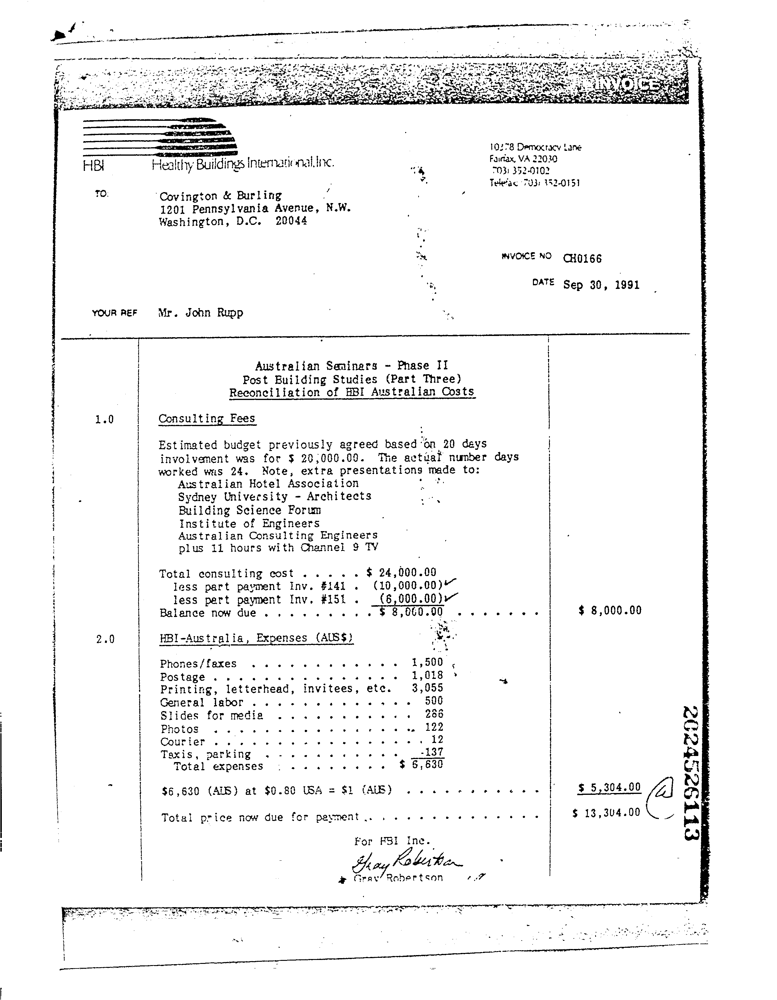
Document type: Invoice